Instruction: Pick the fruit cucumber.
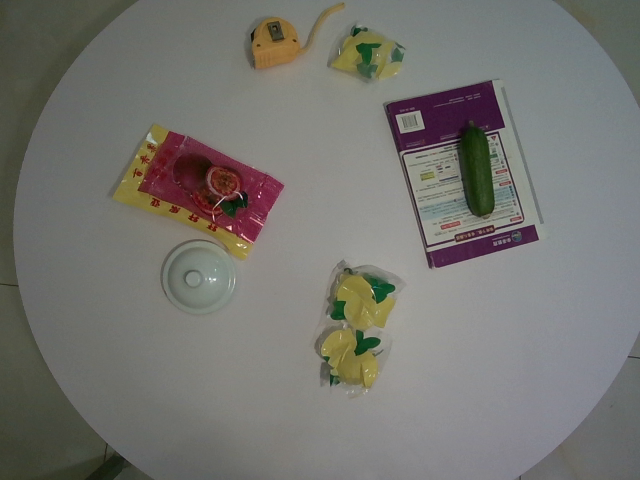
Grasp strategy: vertical